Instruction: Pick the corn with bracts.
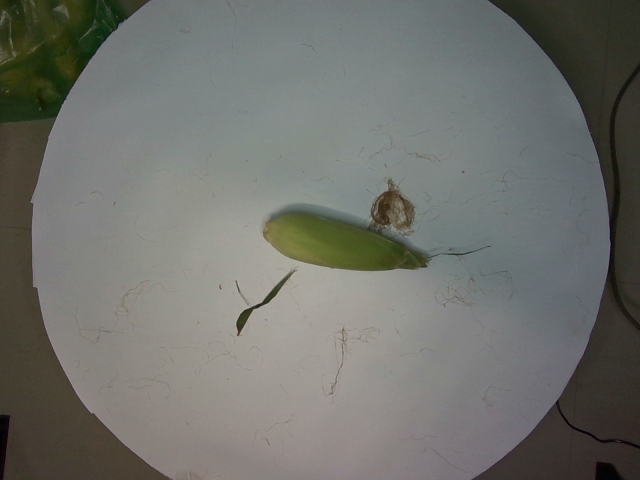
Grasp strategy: vertical